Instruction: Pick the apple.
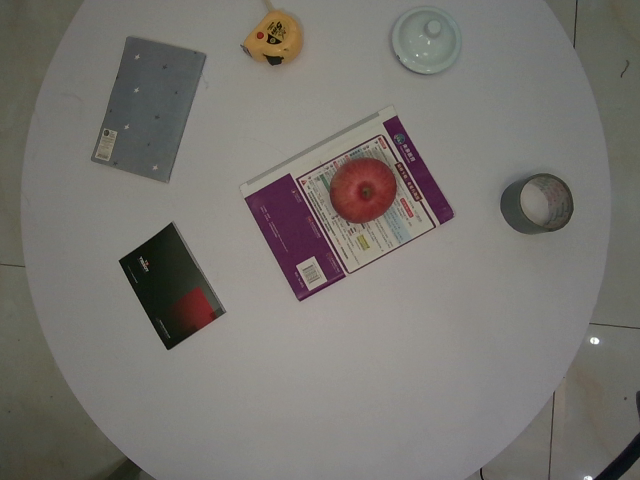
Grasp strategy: vertical